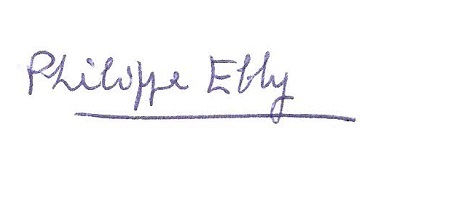
Signature of: philippe ebly